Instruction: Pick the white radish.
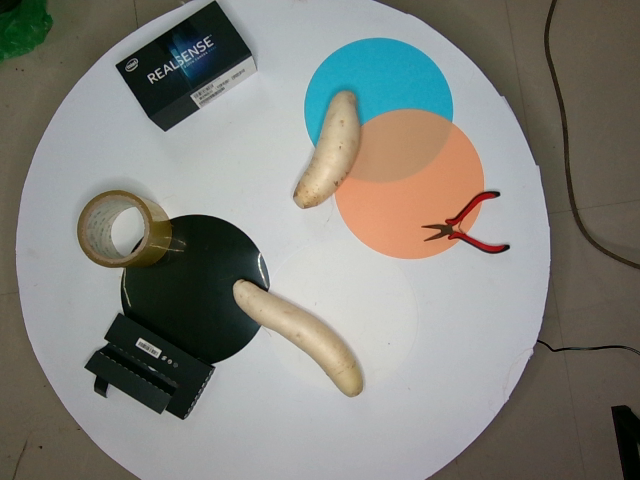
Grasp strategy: vertical